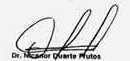
Signature of: nicanor duarte